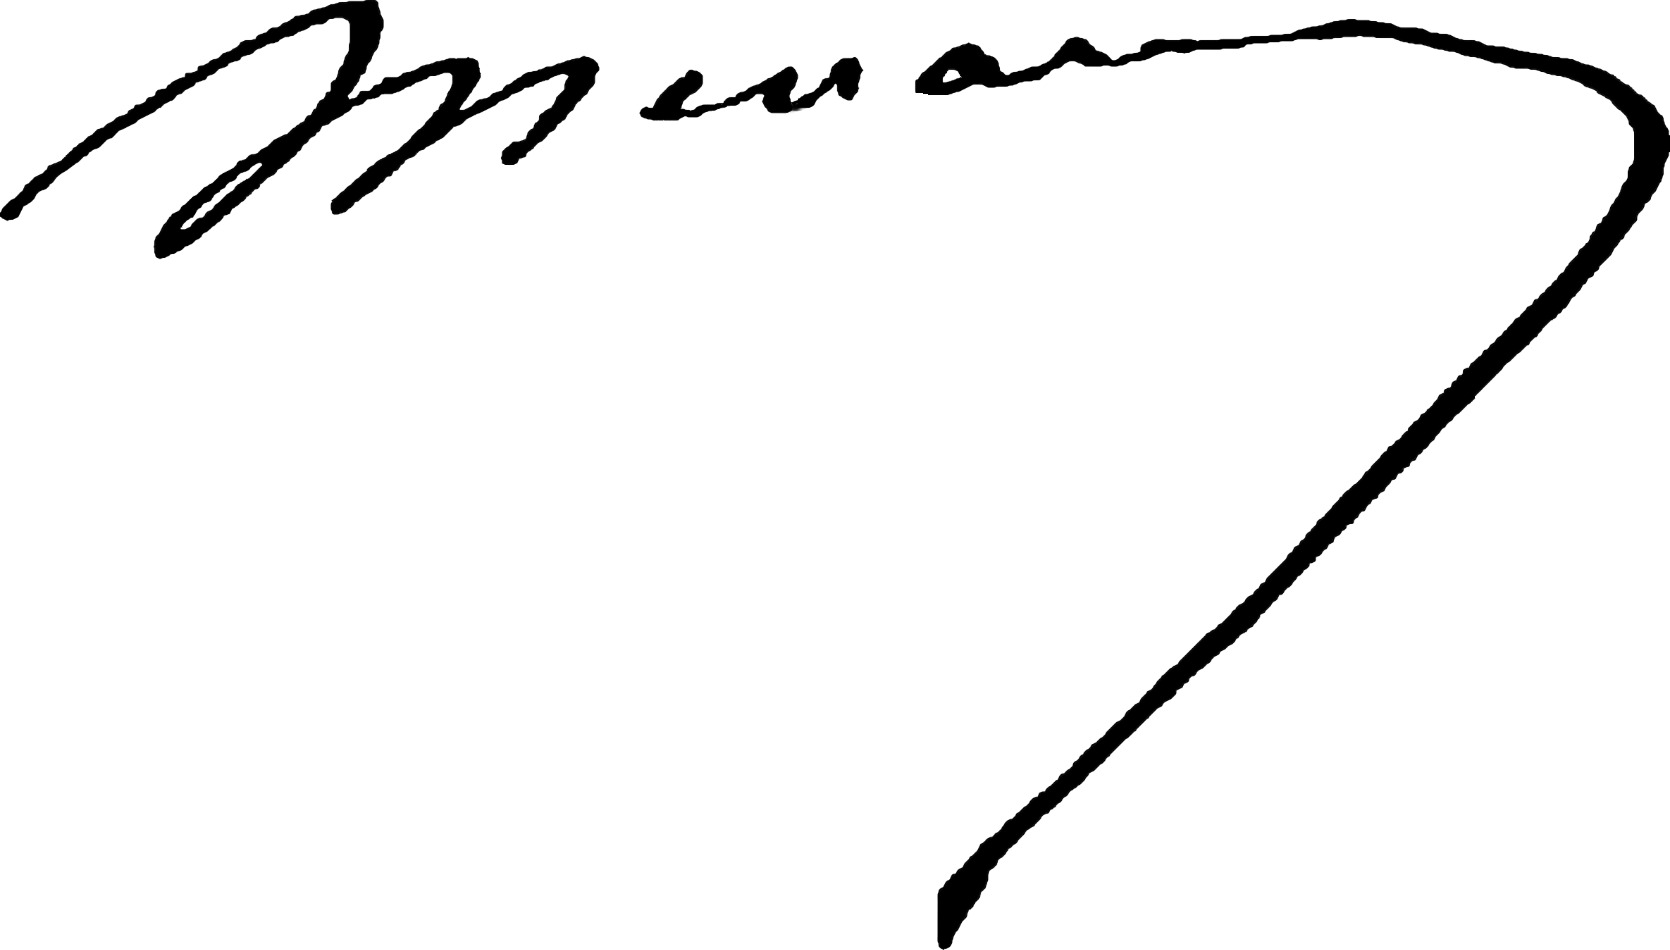
Signature of: joachim menant